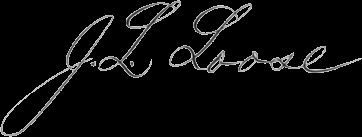
Signature of: jacob leander loose